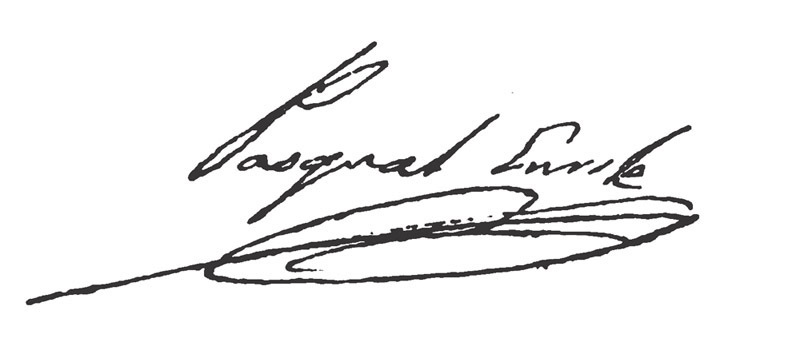
Signature of: pasqual enrile y alcedo